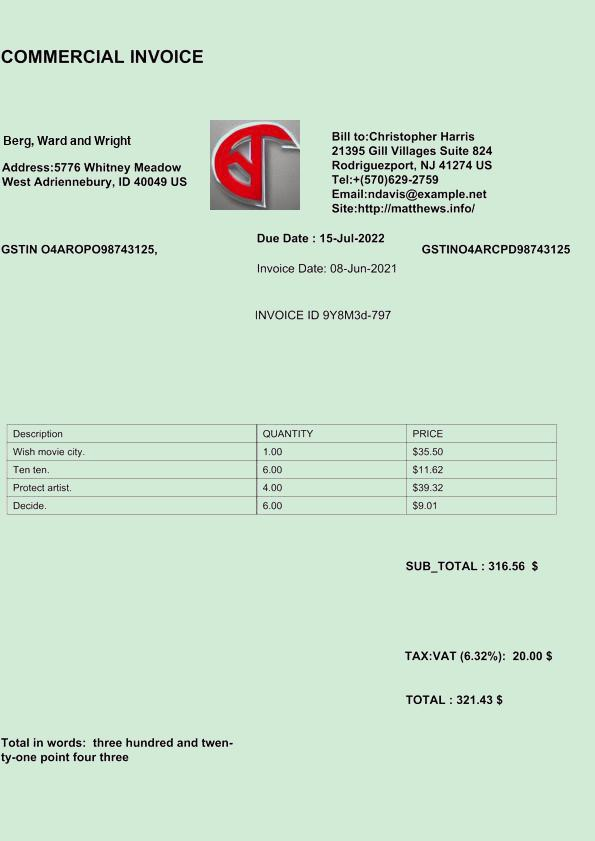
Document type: Invoice